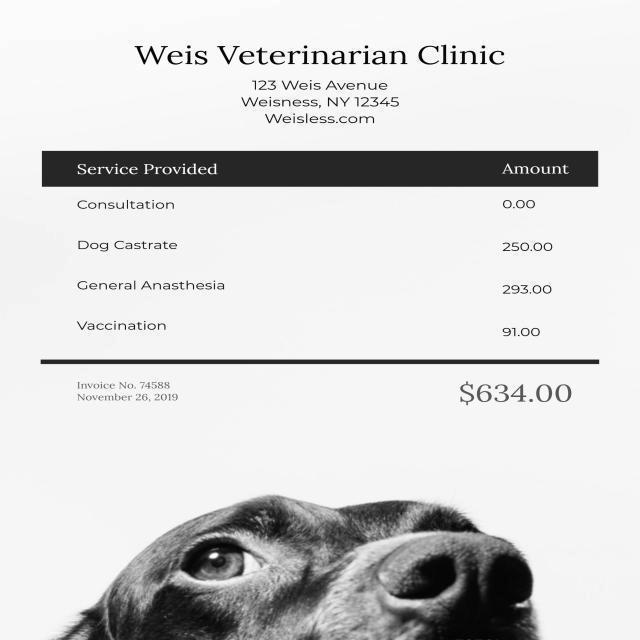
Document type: Invoice